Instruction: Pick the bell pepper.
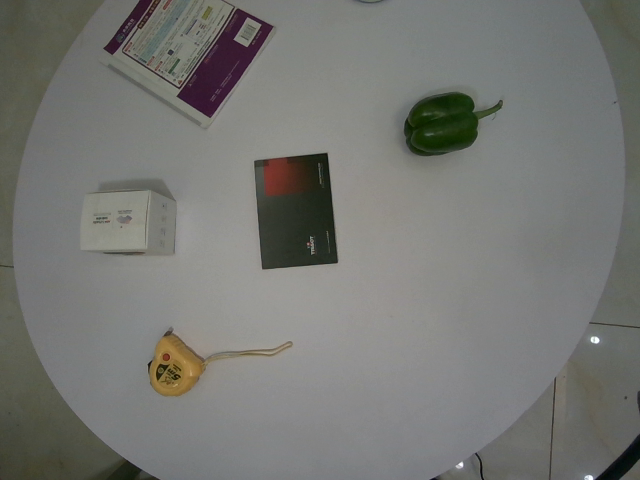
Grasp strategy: vertical